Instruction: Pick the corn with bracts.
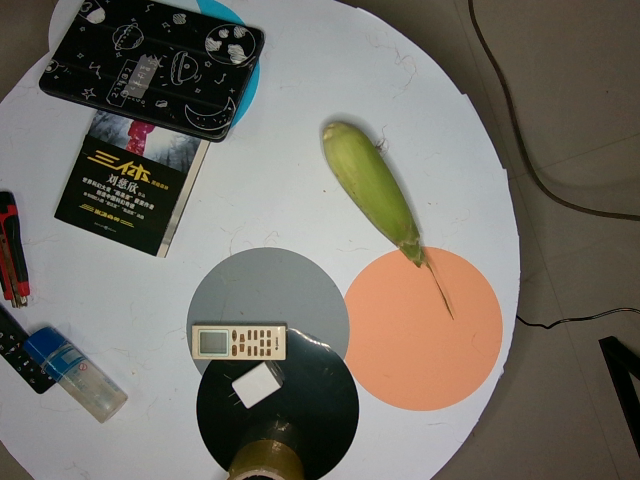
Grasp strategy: vertical